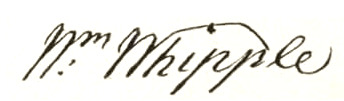
Signature of: william whipple